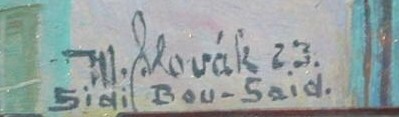
Signature of: miloš slovák